Question: Talk about the condition:
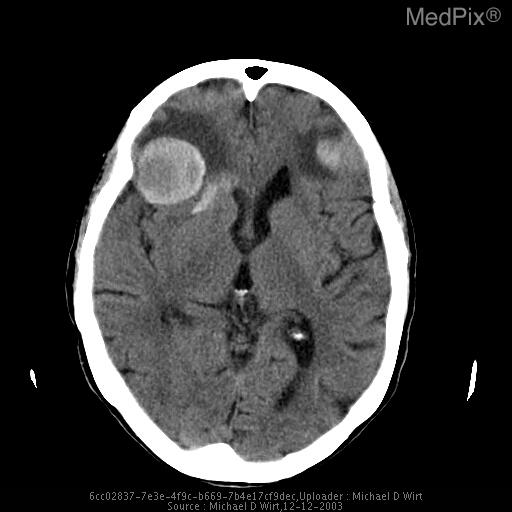
Answer: The disease is discussed as: Cutaneous melanoma is readily curable-85% of diagnosed patients will enjoy survival following surgical excision.  Unfortunately, this prognosis cannot be offered to those with metastatic disease.  Overall, the median survival is six to nine months, but in the subset of patients with bone metastases, the survival is only four months.  Bone metastasis is usually a late occurrence is the course of the disease.

Etiology and Pathogenesis:
Melanoma can be broadly divided into two categories: sporadic (90 %) and familial (10 %).  As is true with most neoplasms the cause is multifactorial.  A host of environmental and genetic factors combine in synergy to produce unregulated cell proliferation.  In the case of sporadic melanoma, exposure to ultraviolet B (290 to 320 nm) and ultraviolet A (320 to 400 nm) is the most significant environmental factor.  The most influential genetic component of this disease is a deletion or mutation in the p16INK4 gene.  Normally, this protein regulates cell proliferation by inhibiting the assembly of cyclin D/CDK 4/6 complex.   This genetic error occurs in 25 to 40 percent of sporadic melanomas. Other risk factors include, in decreasing order: past history of melanoma; family history of melanoma or dysplastic nevus; presence of large congenital nevi; presence of ten or greater dysplastic nevi; presence of 100 or greater common acquired nevi; fair skin; red hair; and high intermittent sun exposure.

Malignant melanoma is the final lesion in a series of premalignant lesions that follow a predictable pattern of progression.  First, a normal melanocyte escapes keratinocyte control and becomes a nevus cell.  Next, the cell separates from the basement membrane and demonstrates cytologic atypia, thus becoming a dysplastic nevus cell.  Subsequently, the cell exhibits a radial growth phase, followed by a vertical growth phase.  The Breslow Depth (0.76 mm) is the most reliable predictor of the behavior of the primary lesion, so that the likelihood of metastatic transformation increases with the depth of vertical growth.  The ability to spread to distant sites is a function of the b3 subunit of the vitronectin receptor.

Epidemiology:
Lancaster is credited with discovering a relationship between melanoma incidence and latitude.  As the distance to the equator decreases, the incidence and rate of melanoma mortality in whites increases.  Interestingly, there are 30 cases per 100,000 people in Australia.  Australia exhibits the highest melanoma incidence in the world because of its equatorial climate, fair-skinned population, and ozone depletion.  In the United States, the incidence has increased from 1 per 100,000 in 1935 to 15 per 100,000 in 1996.  In 1973, the mortality was 1.6 per 100,000 individuals; in 1996, the mortality rate was 2.3 per 100,000 individuals.  At present, melanoma ranks as the sixth most common cancer in American men, and the seventh most common cancer among American women.  The risk for developing melanoma among white Americans is 1 in 85.

Clinical Manifestations:
Cutaneous melanoma is distinguished by its asymmetry, diffuse borders, variegated color, diameter greater than 5 mm, and evolving morphology.  Ten percent of lesions ulcerate and bleed.  In a study of 84,000 with melanoma, 2.2% of all melanoma presented without signs of a primary lesion (Chang, Cancer 1998; 83: 1664).  These patients are usually younger than other melanoma patients, and they tend to be male.  The prognosis is similar to that of patients with known primary cutaneous melanoma.  The most common sites for metastasis are skin, lungs, liver, brain, and bone.
Brain metastases are present in 8% to 46% of melanoma patients.

Diagnosis:
Lymph node core biopsy with subsequent immunohistochemical analysis provides a definitive diagnosis.  Ninety percent of melanomas are positive for S-100 antigen.  HMB-45 (Melanoma Associated Marker) is more specific for melanoma than S-100, but it is less sensitive.  Melanoma cells do not exhibit cytokeratin, leukocyte common antigen, or desmin.

Treatment:
At present, there is no cure for disseminated melanoma (Stage IV: M1).   Because brain metastases cause symptoms via compression of neural parenchyma, all therapy is geared toward reducing intracranial pressure.  This can be achieved via corticosteroids, gamma knife irradiation or conventional surgery (in the case of a solitary brain lesion), and/or whole brain radiotherapy (in the case of multiple lesions).  The pain associated with bone metastases is successfully treated by radiotherapy.